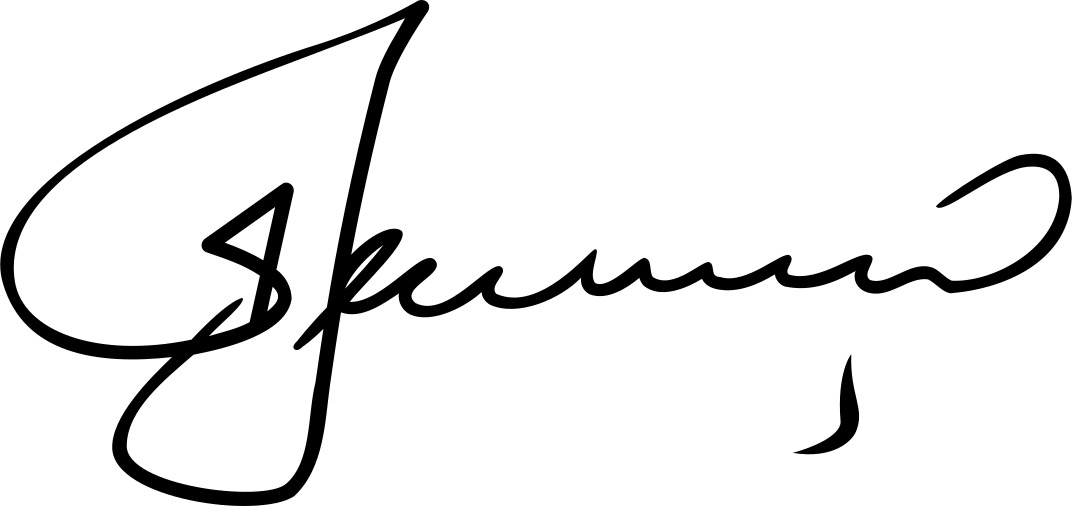
Signature of: alexey leonov